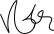
Signature of: q296609